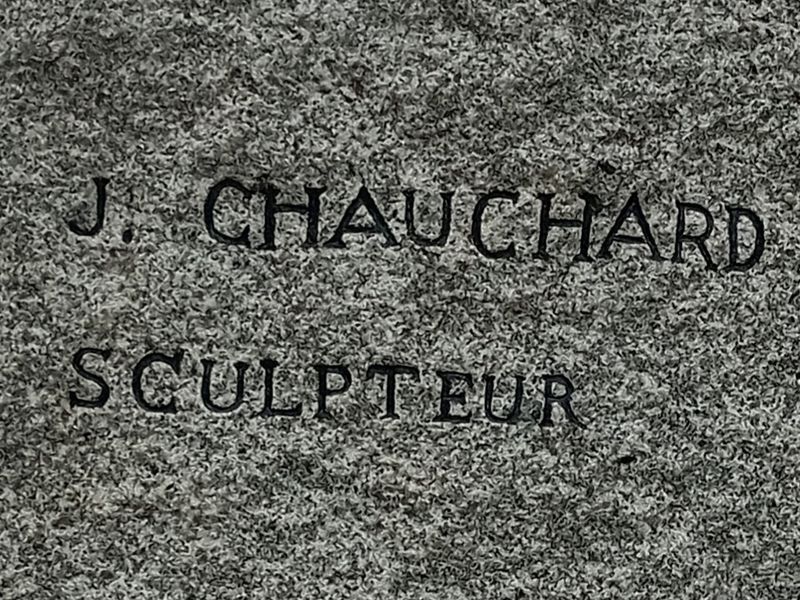
Signature of: jean chauchard